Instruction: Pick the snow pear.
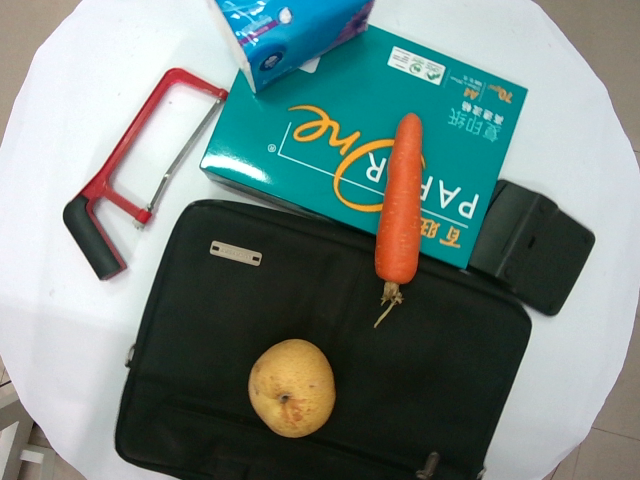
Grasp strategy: vertical